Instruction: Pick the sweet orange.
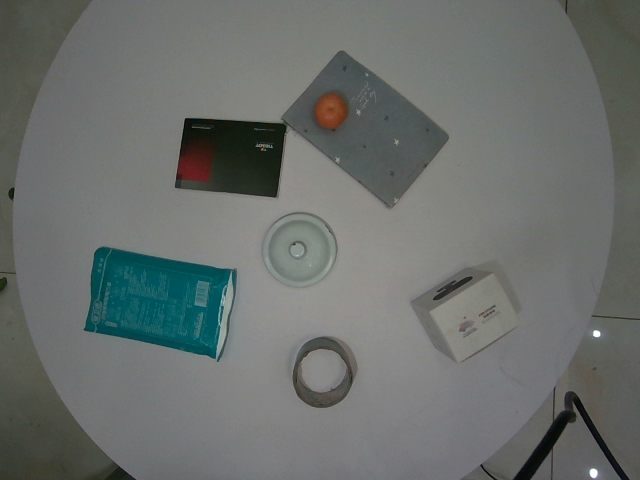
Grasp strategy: vertical